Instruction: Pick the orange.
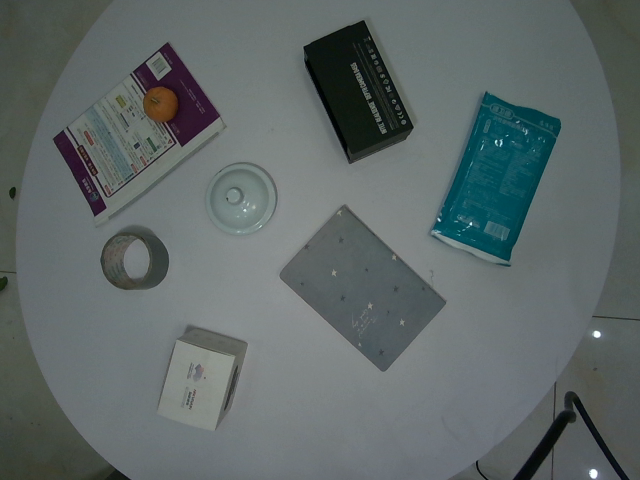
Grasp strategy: vertical